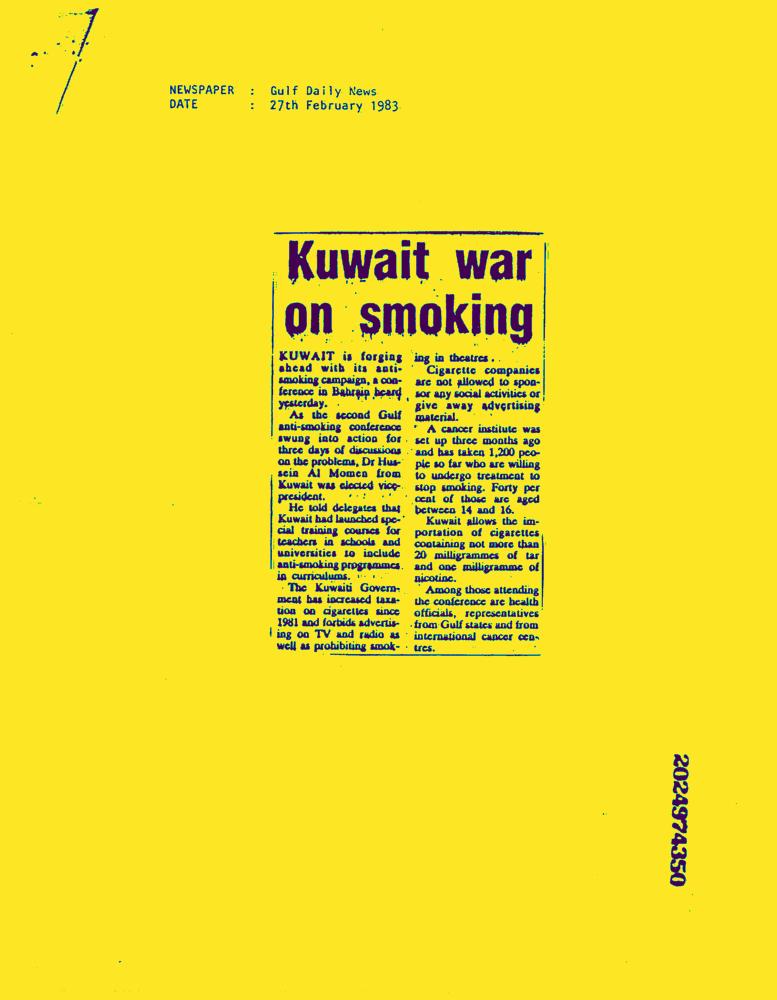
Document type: News-Article